Question: What are the imaging findings?
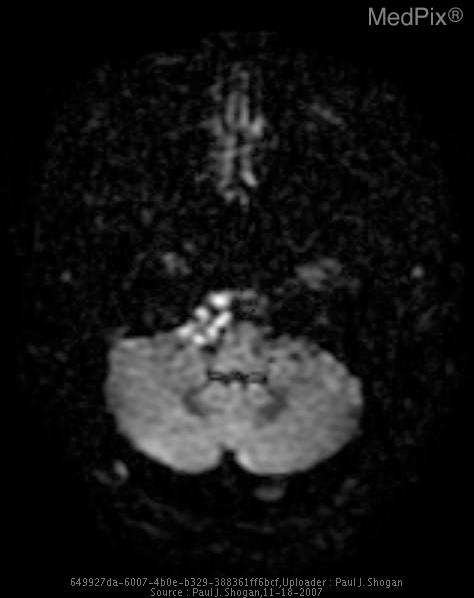
Answer: The imaging shows Noncontrast CT:  The patient is status post right suboccipital craniotomy.  There is a subtle area of hypoattenuation off-midline to the right, anterior and lateral to the pons.

Contrast enhanced CT demonstrates a subtle area of nonenhancing hypoattenuation off-midline to the right, anterior and lateral to the medulla.

MRI:

Sagittal T1-weighted FLAIR demonstrates expansion of the prepontine cistern, and enlargement of the CSF space anterior to the proximal cervical spinal cord and medulla, with displacement of the medulla posteriorly.  This space contains an extra-axial mass, demonstrating heterogeneous signal intensity.

Coronal T2-weighted FLAIR demonstrates heterogeneous signal intensity in the prepontine cistern.

Axial T1 weighted images demonstrates the prepontine cistern extra-axial mass that is near CSF signal intensity with enlargement of the pre-medullary cistern.

Axial T2 weighted images demonstrates the lamellated mass, which is heterogenous in signal intensity posterior to the hypophsial fossa and anterior to the basilar artery.

Axial T1-weighted image with gadolinium demonstrates no significant enhancement of the extra-axial mass.

Axial Diffusion Weighted image demonstrate restricted diffusion.

Sagittal 3D FIESTA demonstrates low signal in the prepontine cistern, and enlargement of the CSF space anterior to the proximal cervical spinal cord and medulla.

Axial 3D FIESTA image demonstrates low signal intensity in the prepontine cistern, medial to cranial nerve V, and adjacent to the right cranial nerve VII and VIII complex. Axial Diffusion Weighted image demonstrate areas of restricted diffusion within the prepontine cistern mass (high signal intensity on DW images).  Foci of low signal intensity are identified within the mass that likely represent CSF channels trapped within the tumor..